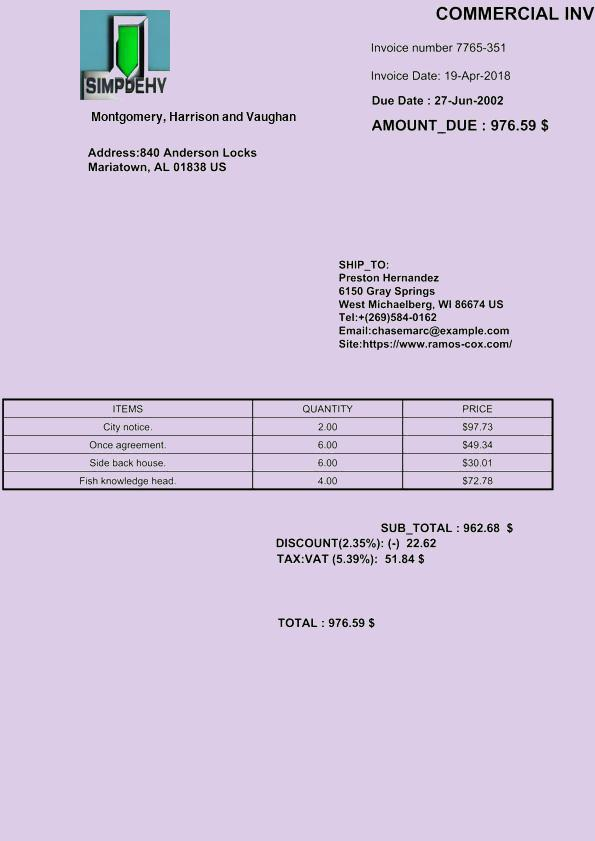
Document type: Invoice